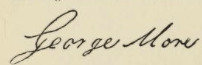
Signature of: george more